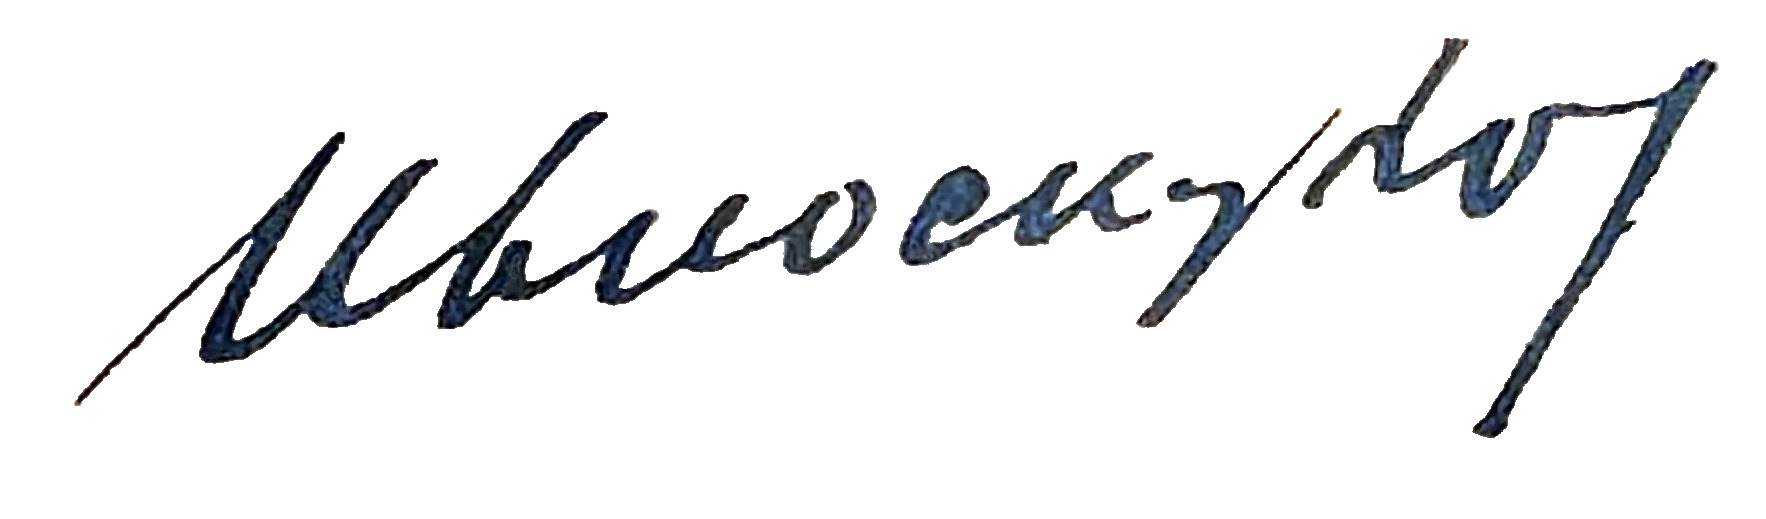
Signature of: ivan loskutov